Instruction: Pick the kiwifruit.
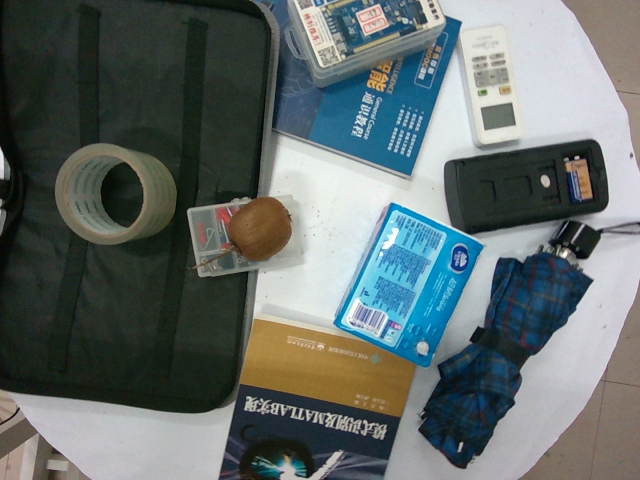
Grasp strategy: vertical